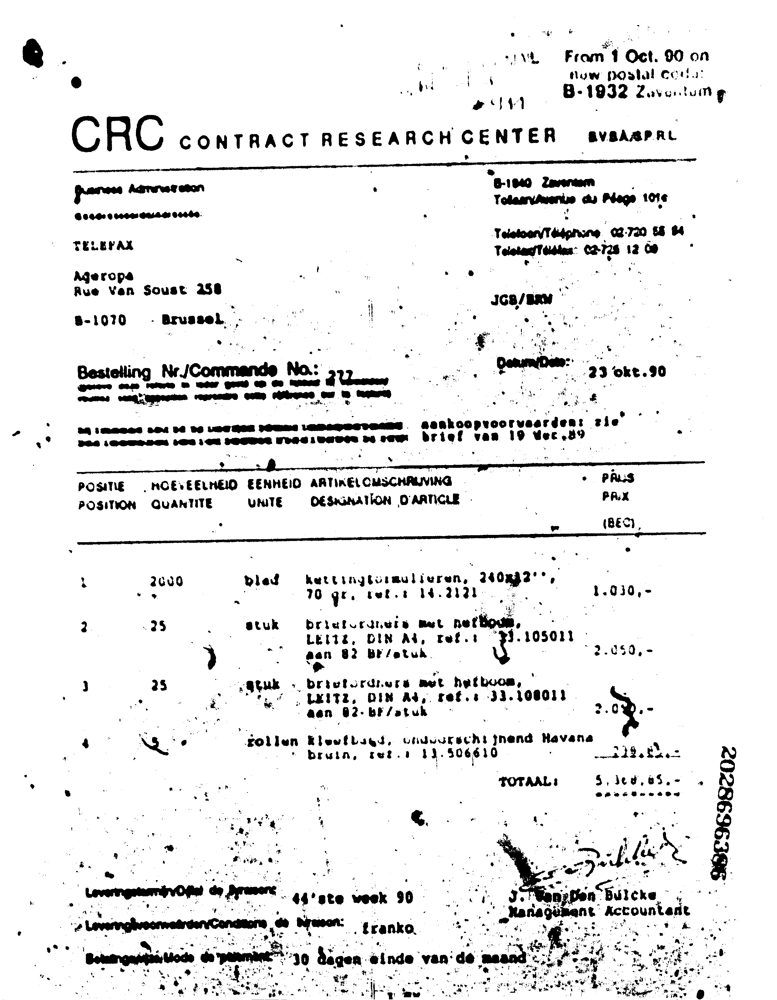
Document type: Invoice